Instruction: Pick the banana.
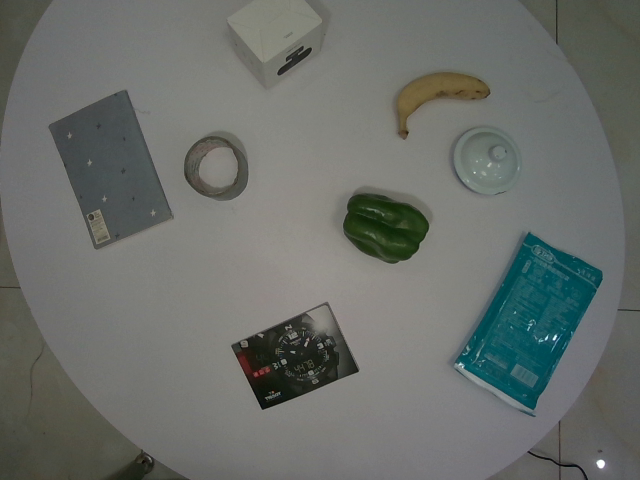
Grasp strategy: vertical